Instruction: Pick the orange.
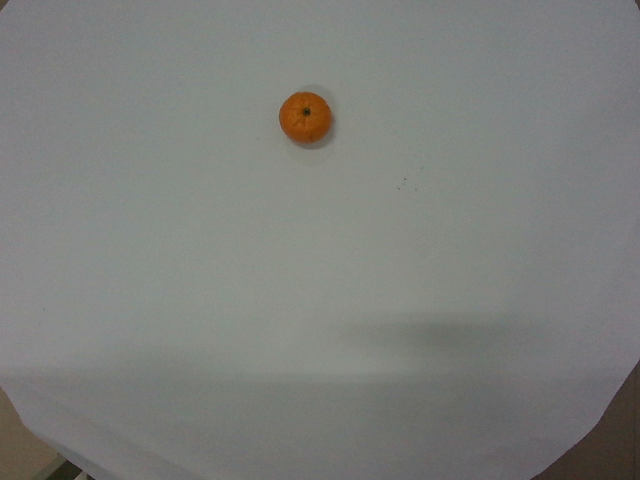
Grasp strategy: vertical